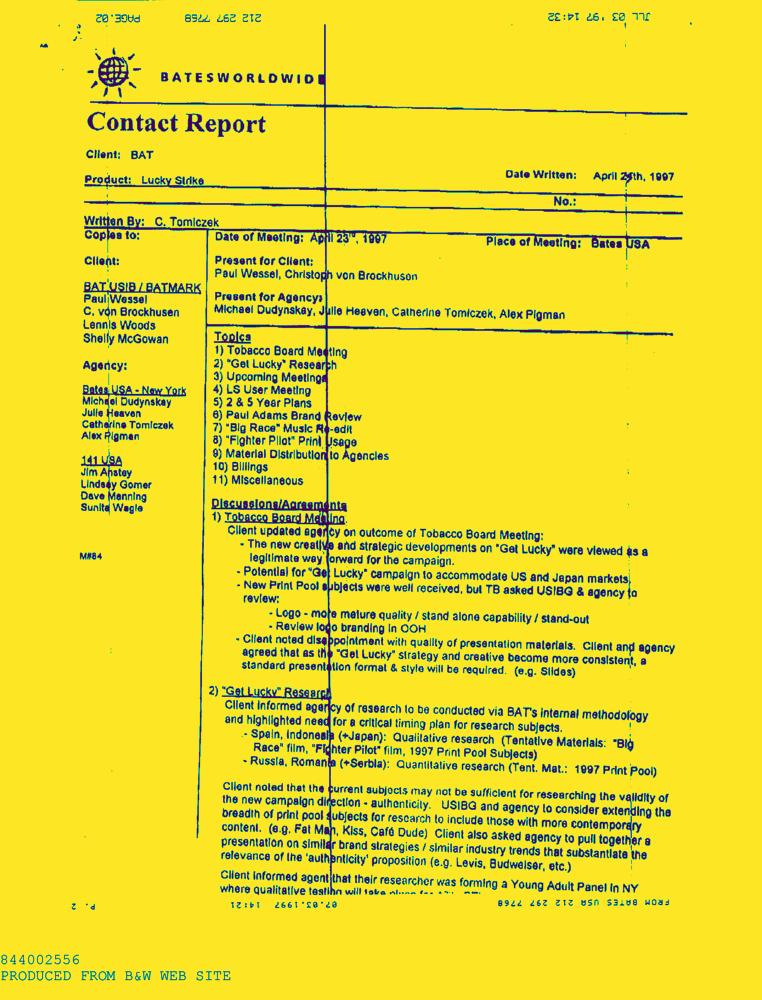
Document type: AD